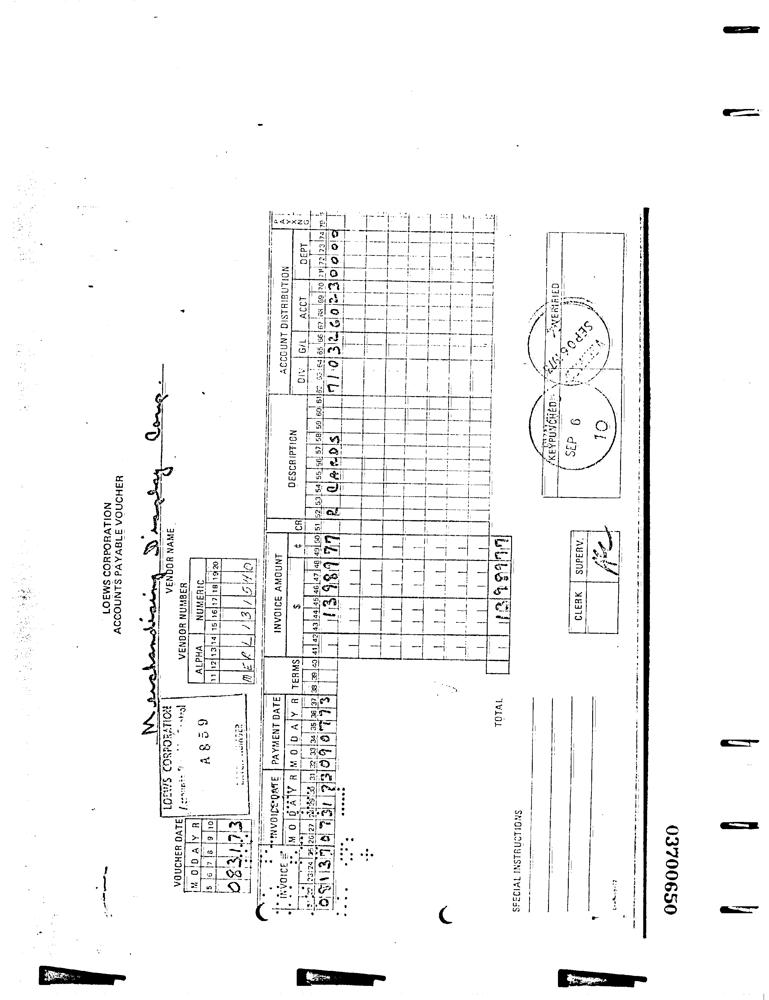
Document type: Invoice